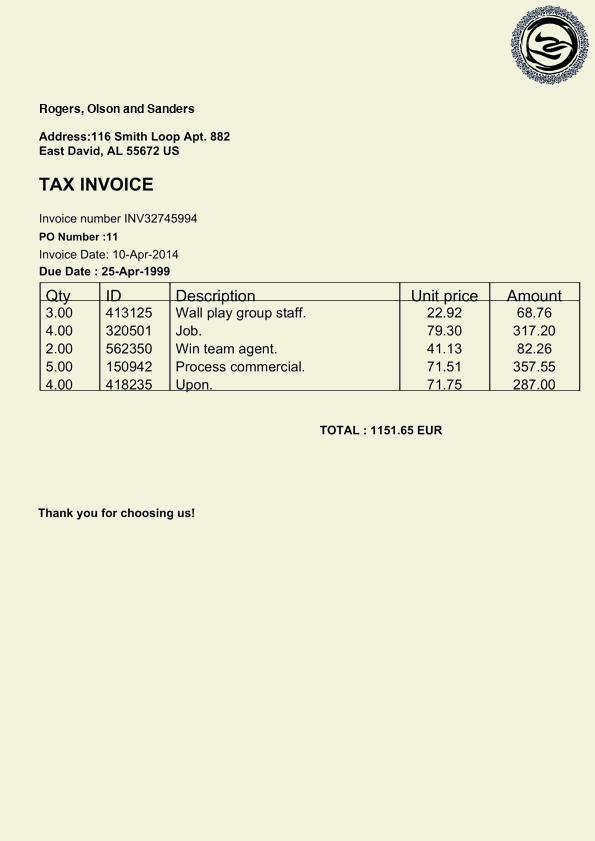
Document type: Invoice